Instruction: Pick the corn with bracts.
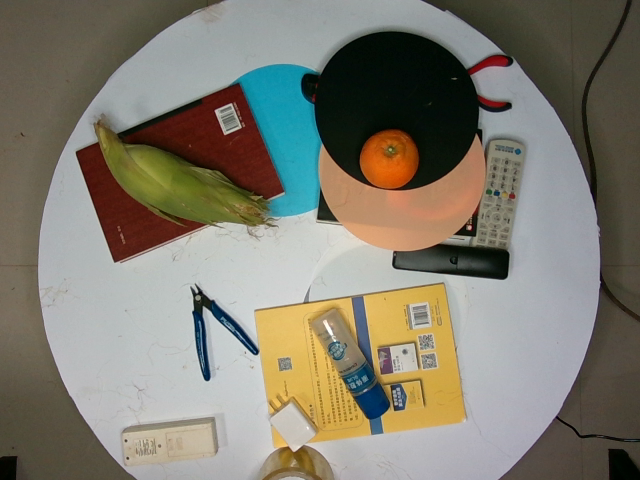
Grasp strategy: vertical